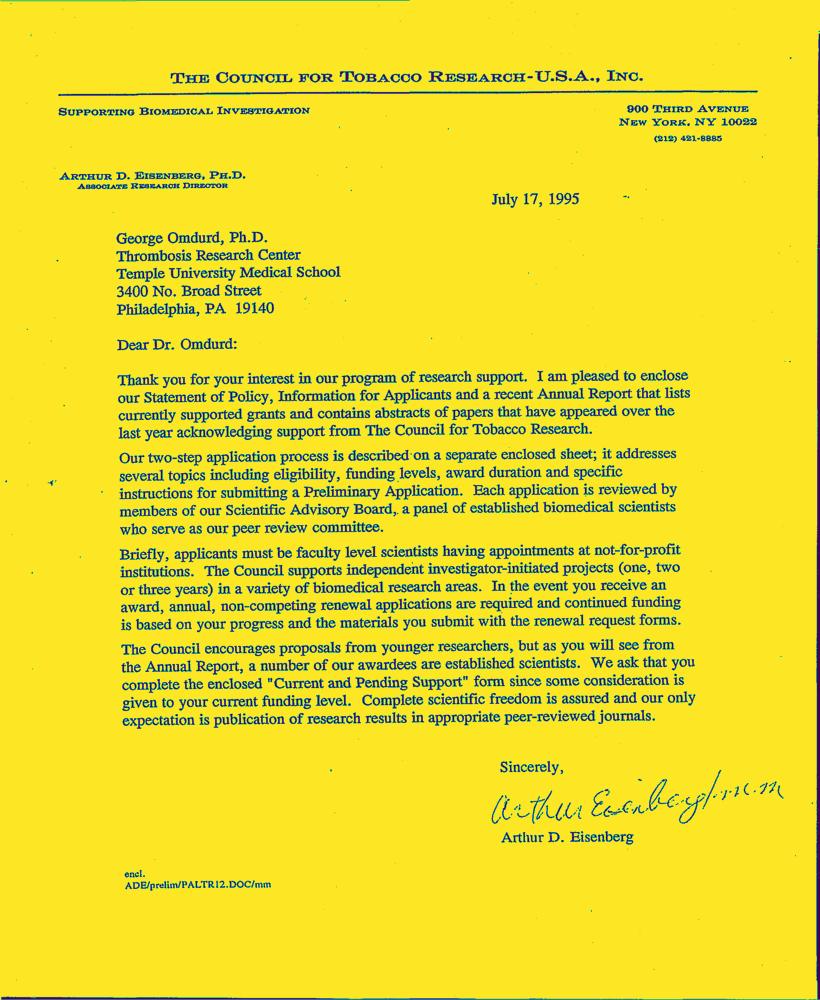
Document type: Letter-Doc